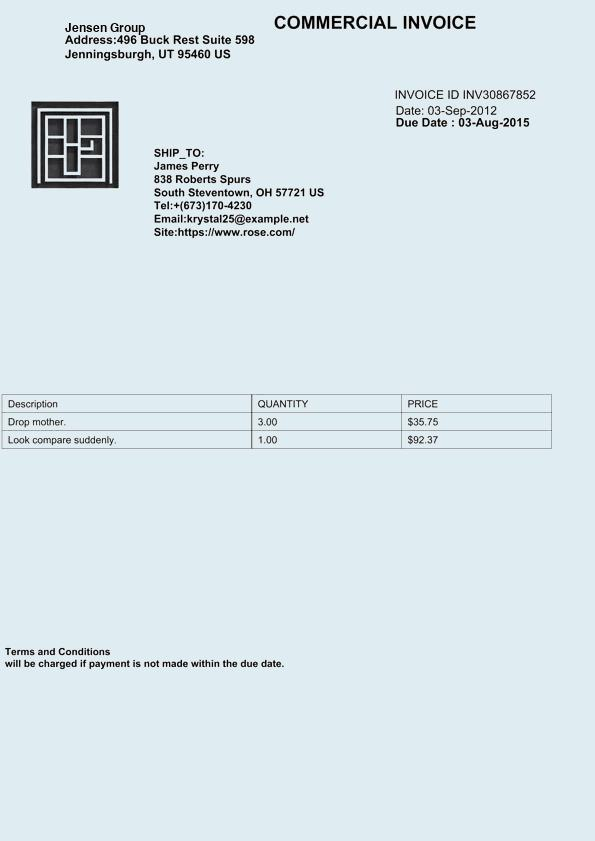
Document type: Invoice